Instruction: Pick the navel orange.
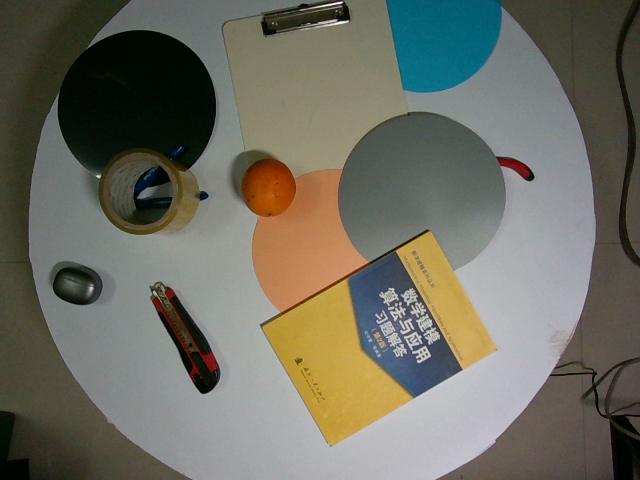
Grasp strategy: vertical